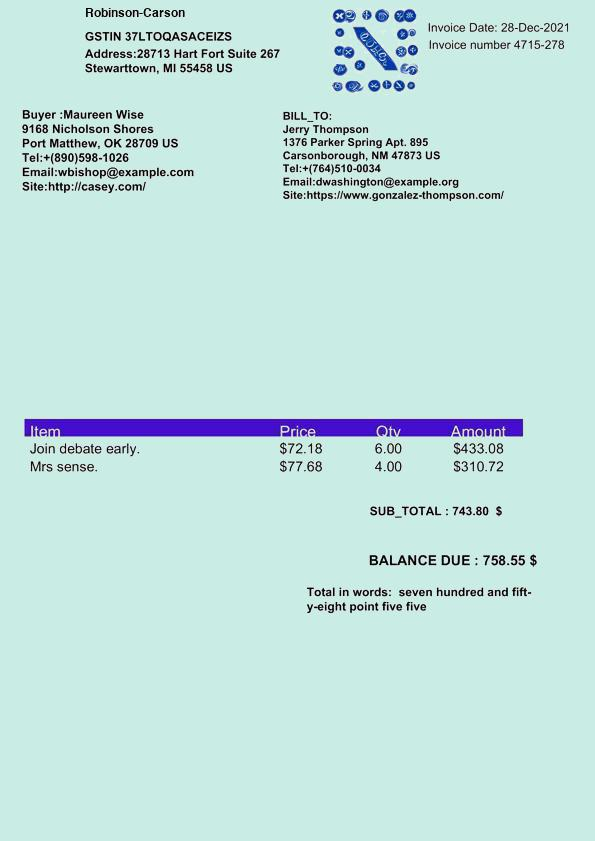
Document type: Invoice